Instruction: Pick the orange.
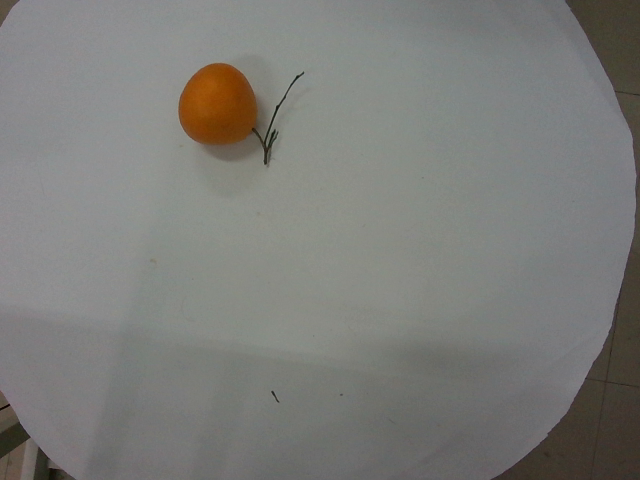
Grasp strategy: vertical